Question: What type of tax is indicated in the document, personal property or real estate?
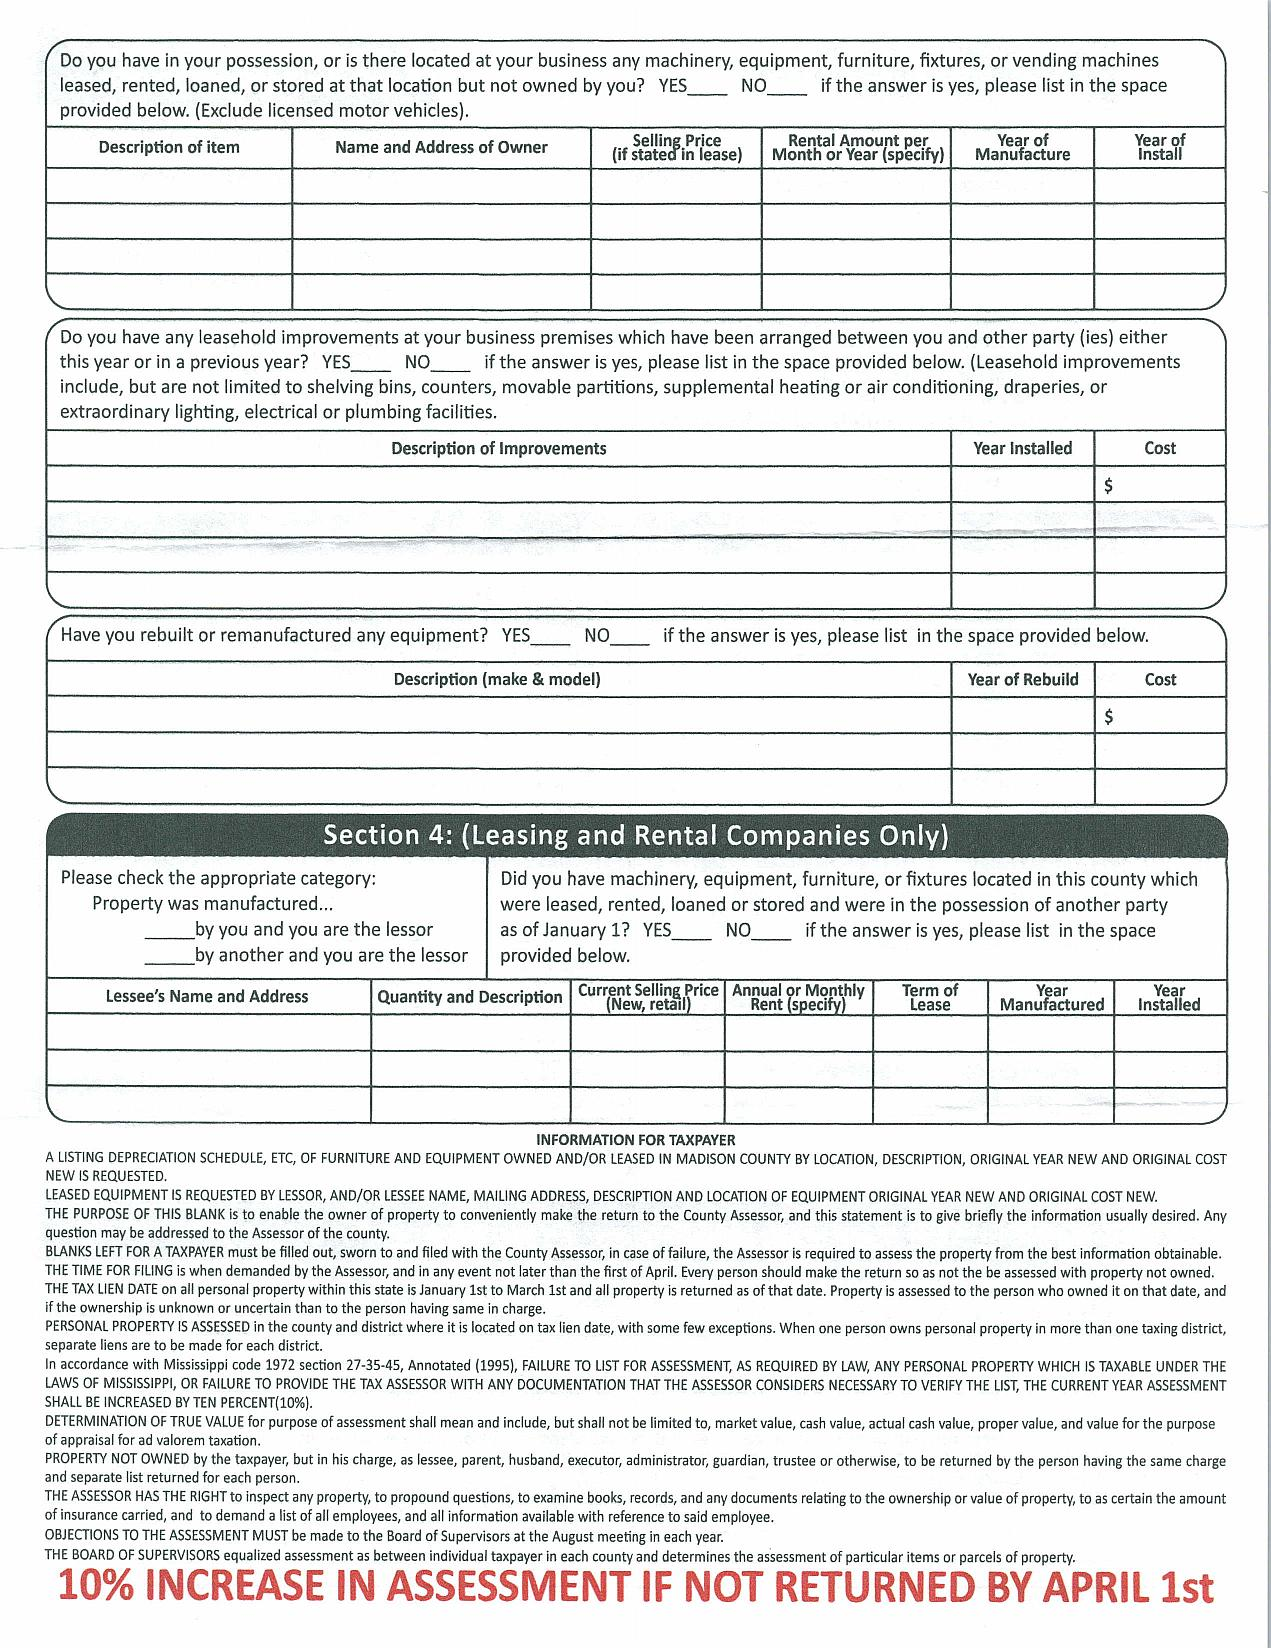
Answer: "Personal Property"